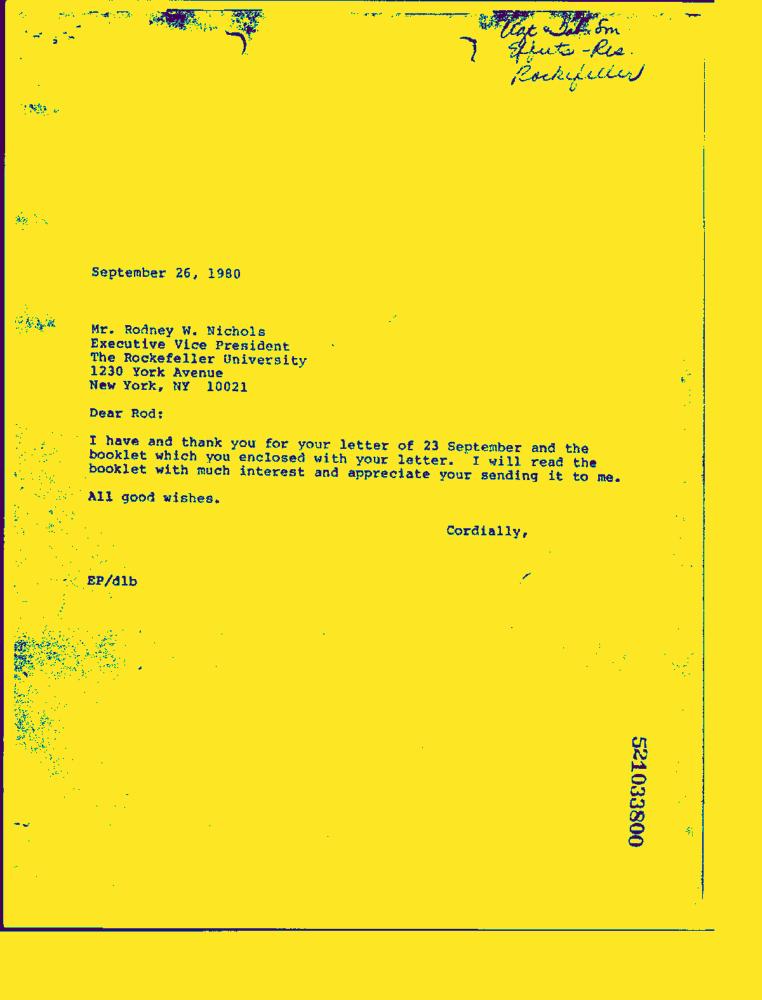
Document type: Letter-Doc